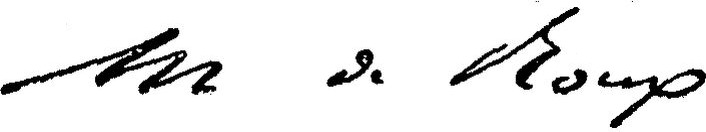
Signature of: marie de roux